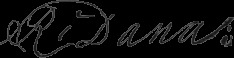
Signature of: richard dana